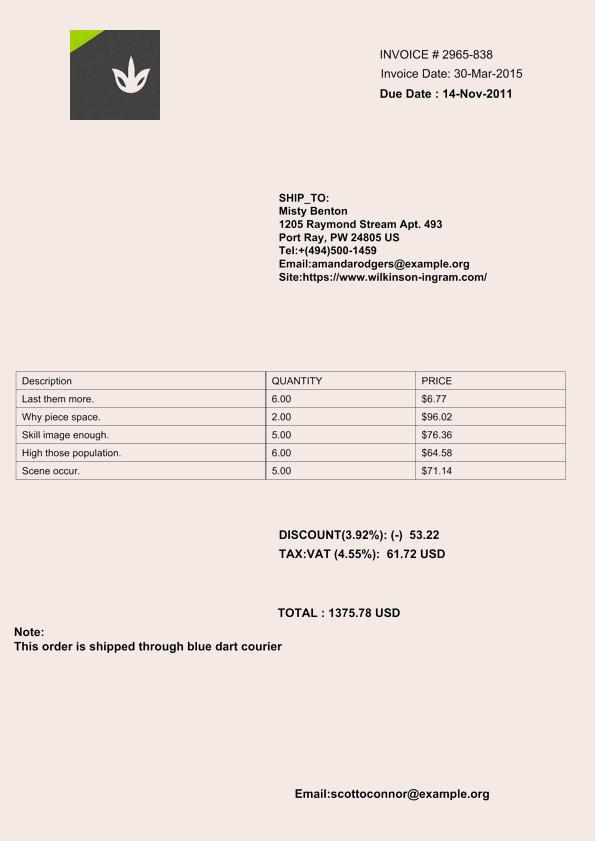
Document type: Invoice